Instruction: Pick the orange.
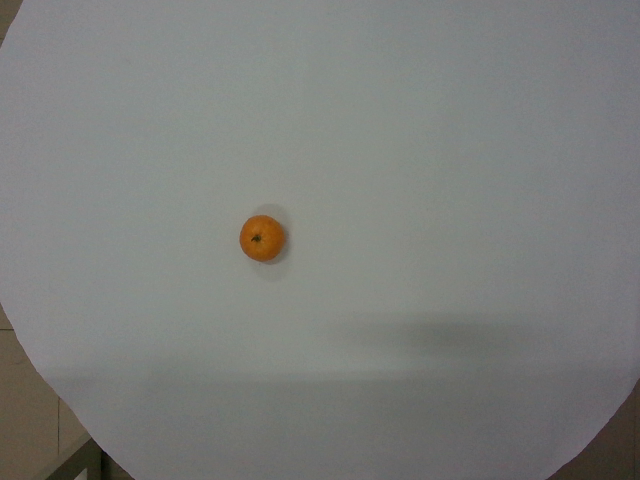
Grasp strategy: vertical